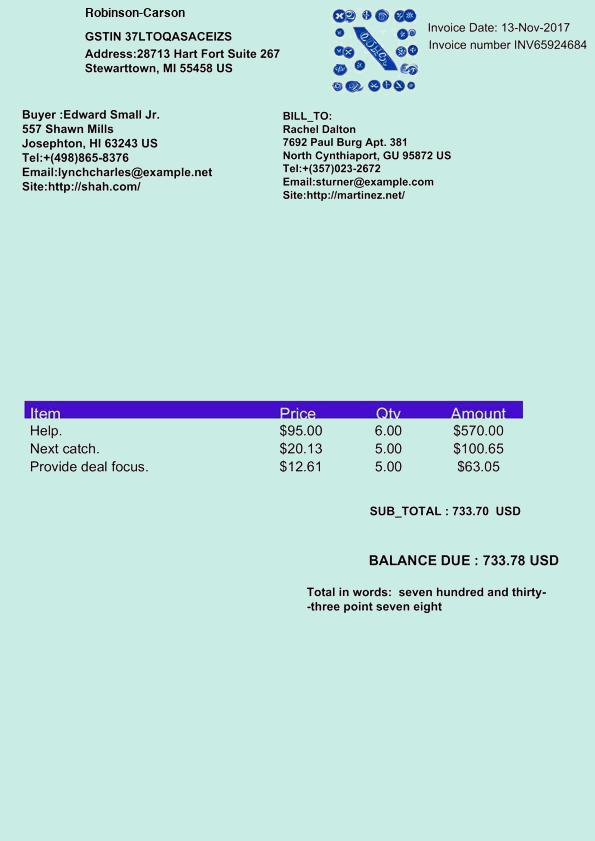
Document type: Invoice